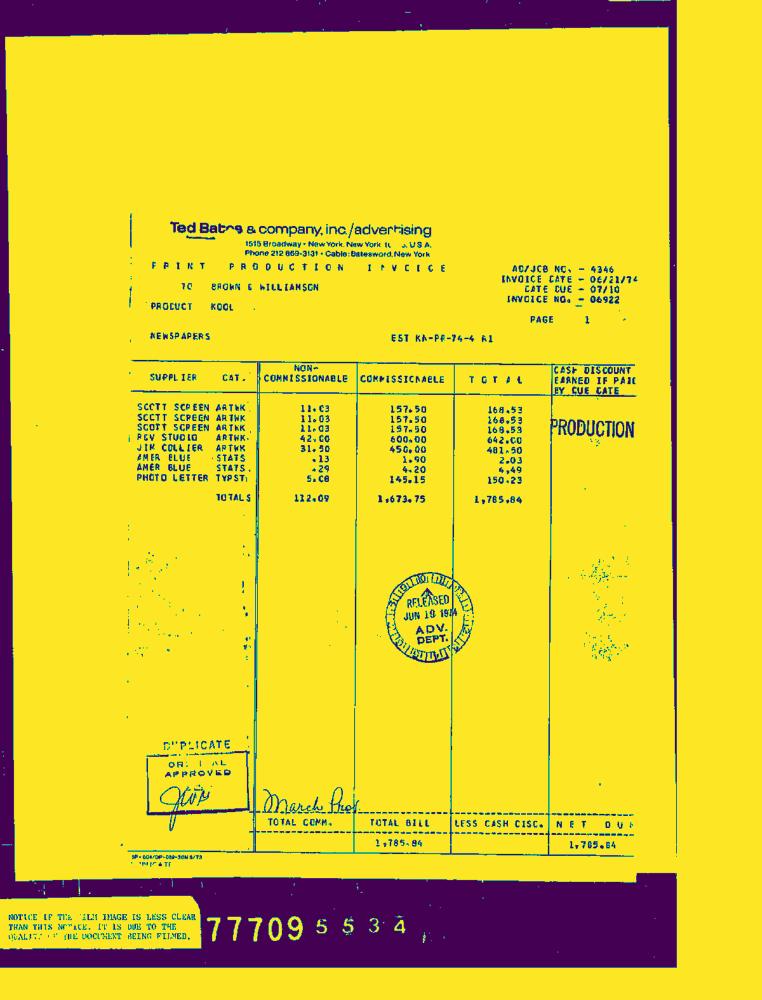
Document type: Invoice-Doc